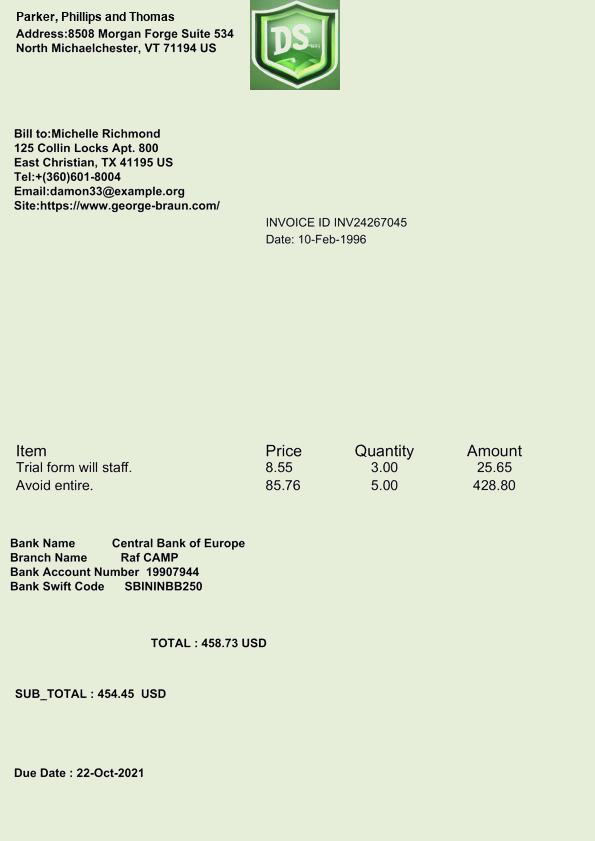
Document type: Invoice